Retrieve the amount in words, amount in figures, name of the payee, date on the cheque, and the bank name from the image.
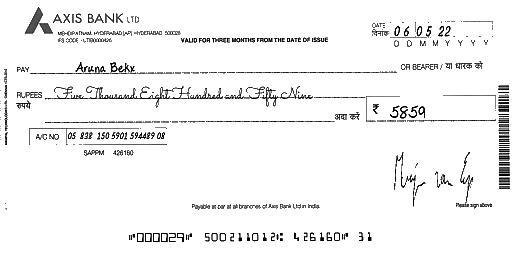
amt_in_words: Five Thousand Eight Hundred and Fifty Nine
amt_in_figures: 5859
payee_name: Aruna Bekx
bank_name: AXIS BANK
cheque_date: 06/05/22